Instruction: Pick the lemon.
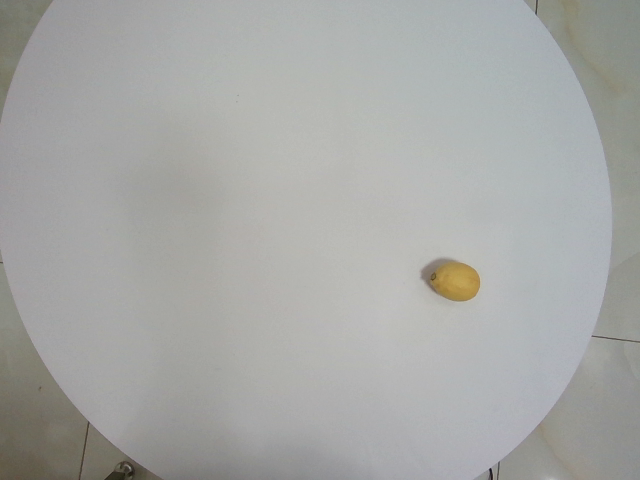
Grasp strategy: vertical